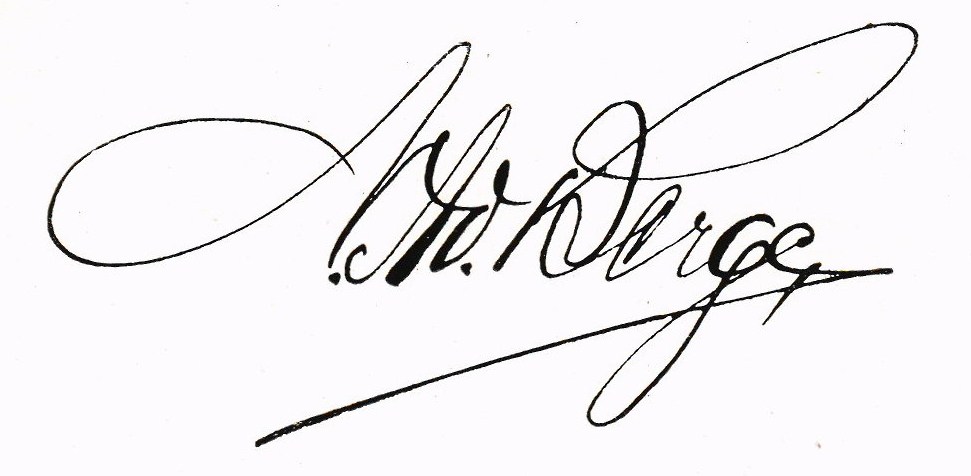
Signature of: adolf berge